Question: What do the imaging results show?
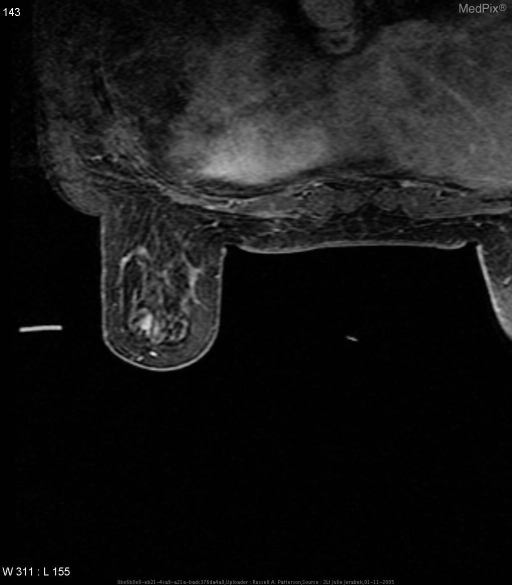
Answer: The imaging shows Image Findings: Breast MRI showed spiculated enhancing mass in anterior 1/3 of Left breast. MRI of the breast shows needle for biopsy outside the breast.